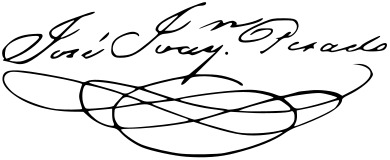
Signature of: josé joaquín pesado